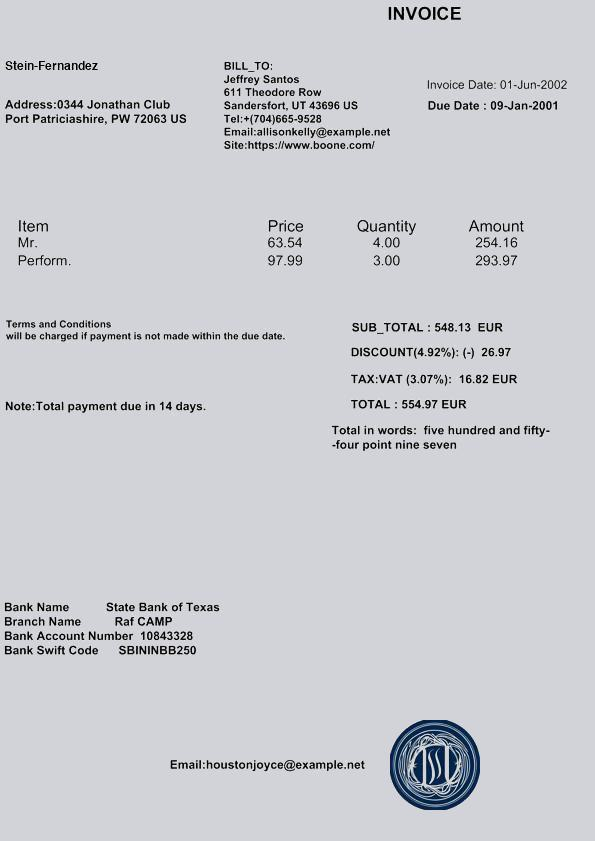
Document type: Invoice